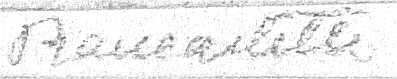
Signature of: giovanni piancastelli